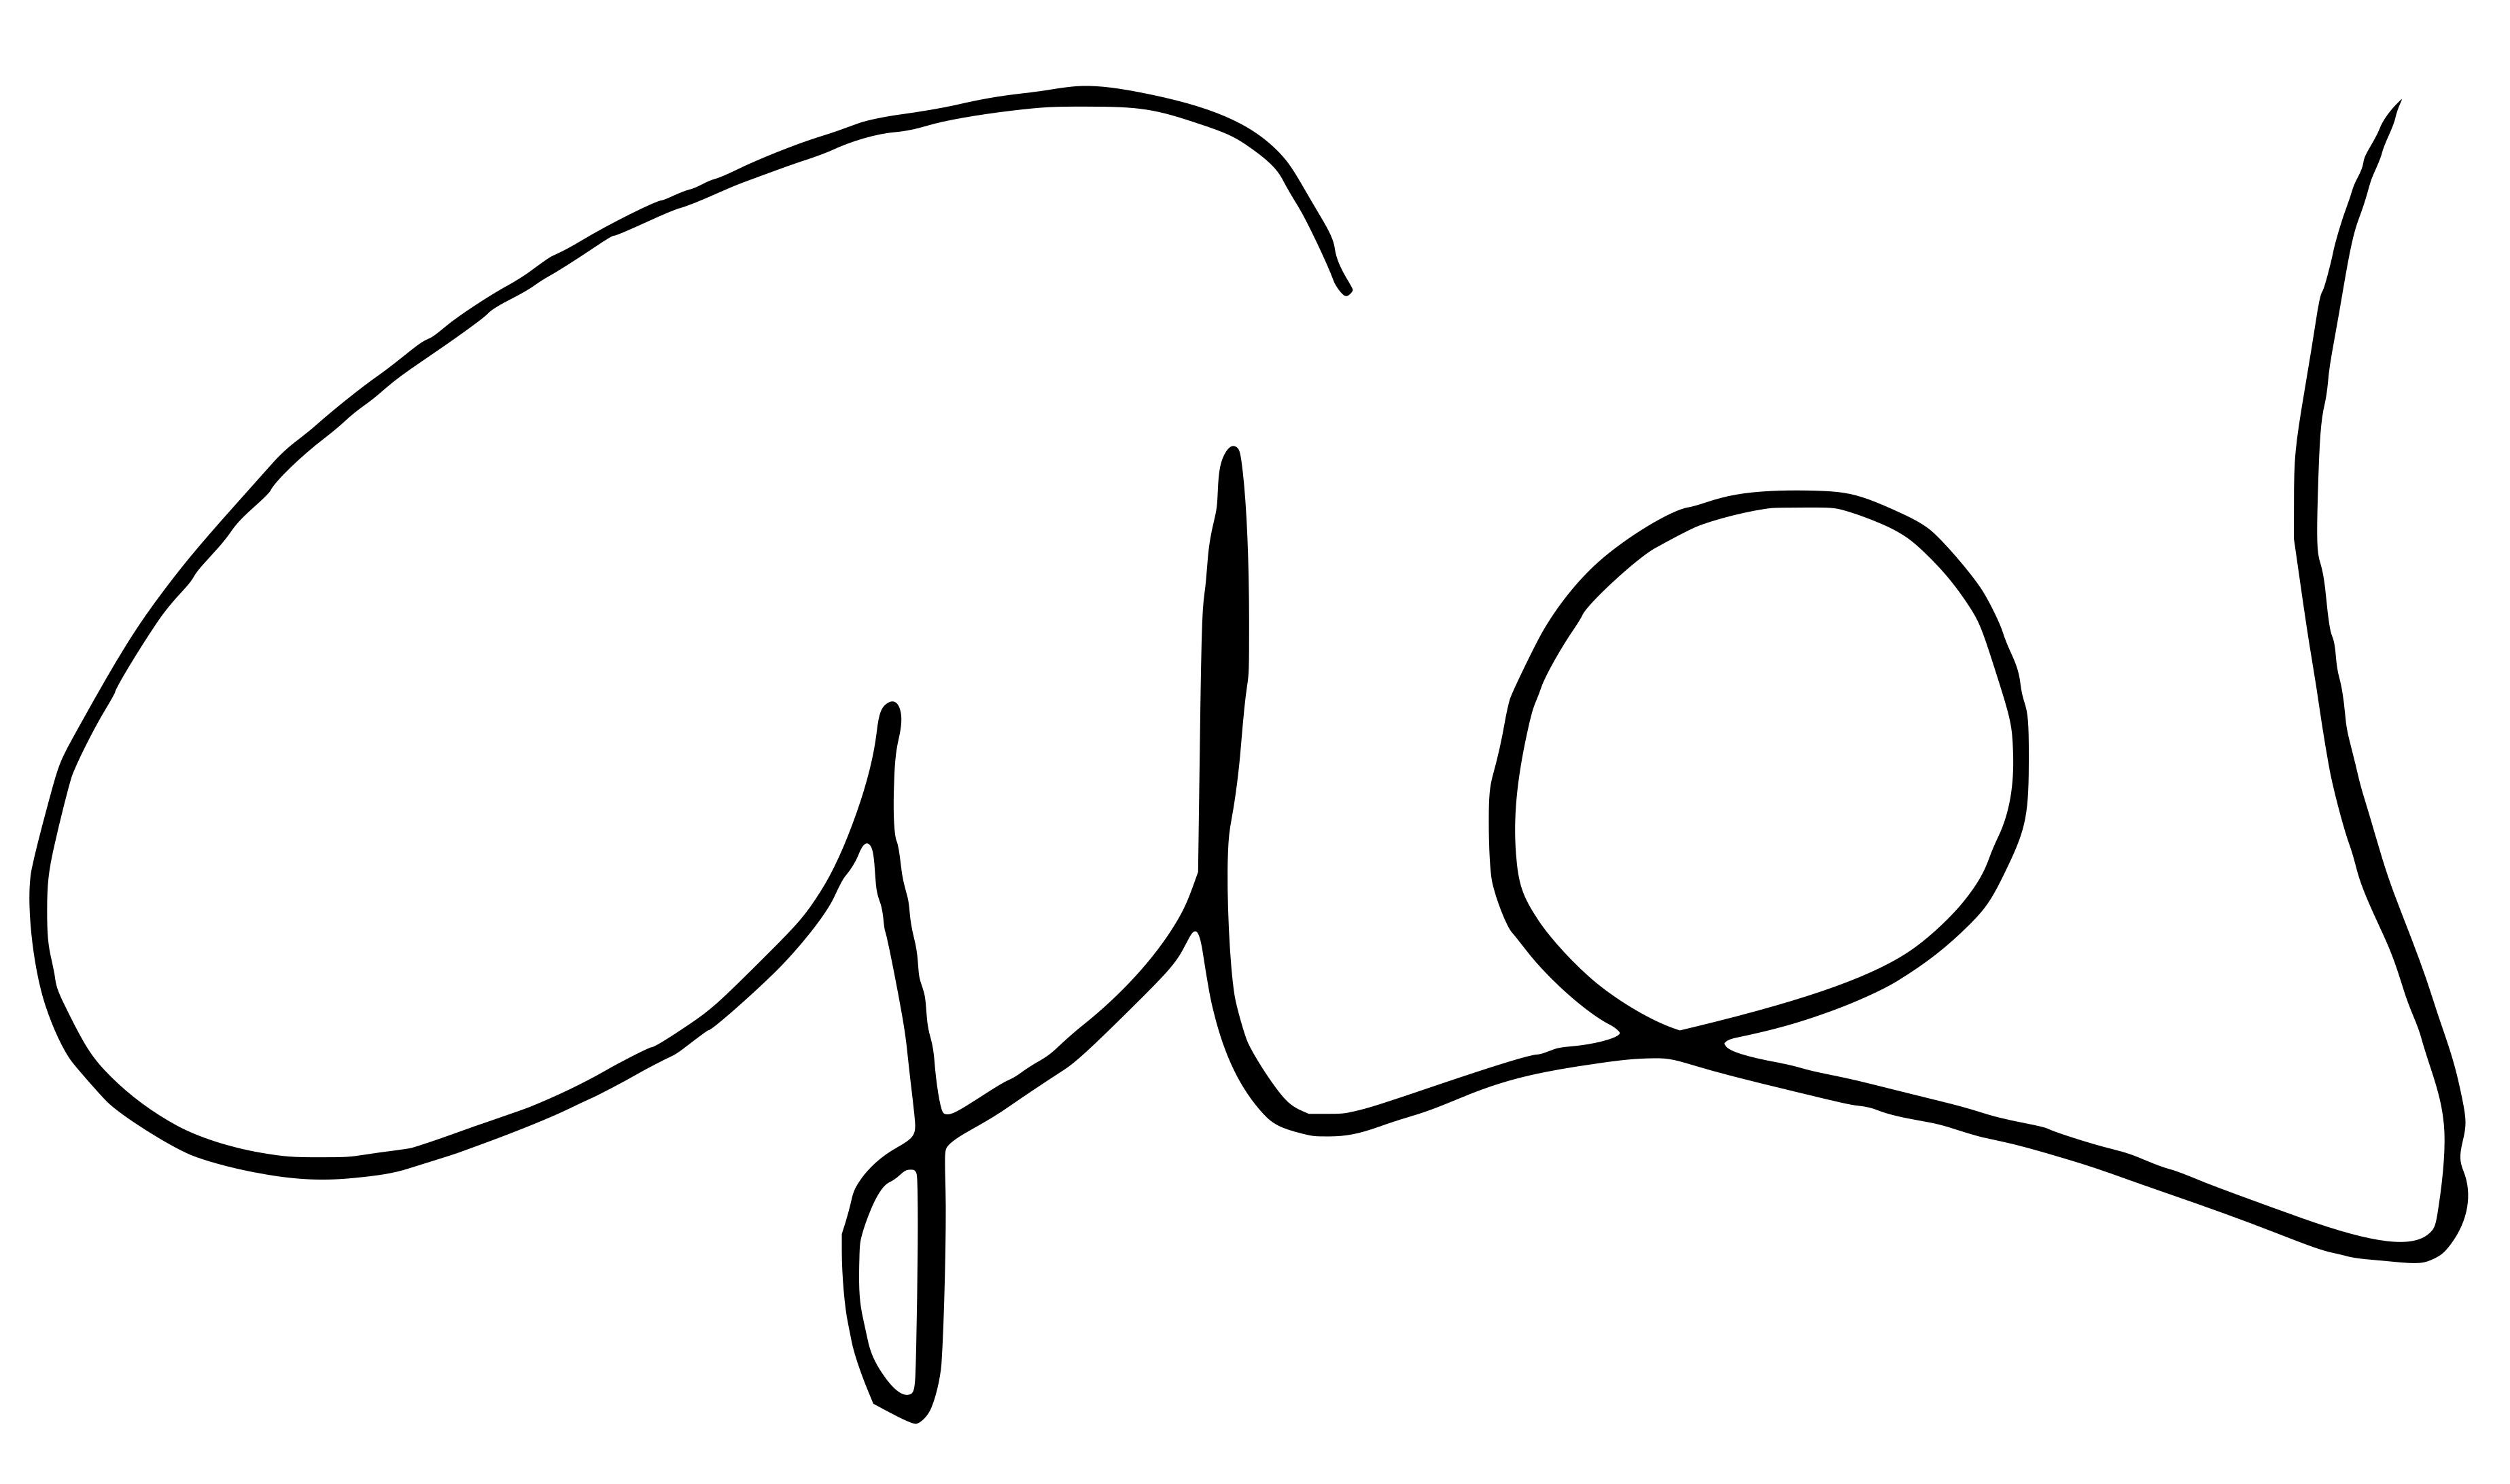
Signature of: giorgia meloni